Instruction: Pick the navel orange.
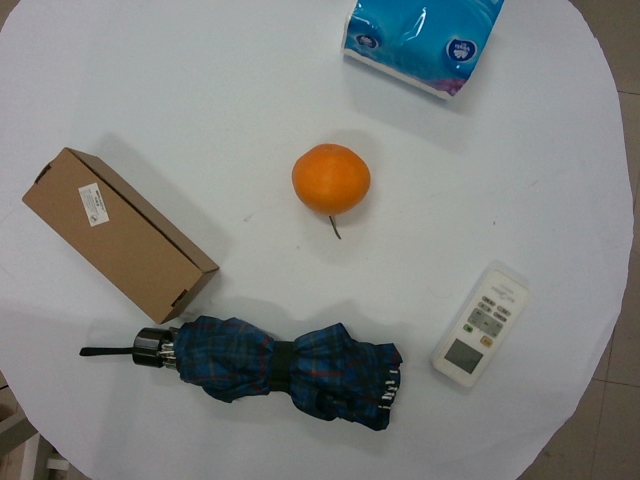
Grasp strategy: vertical